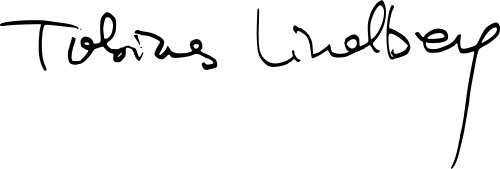
Signature of: tobias lindberg